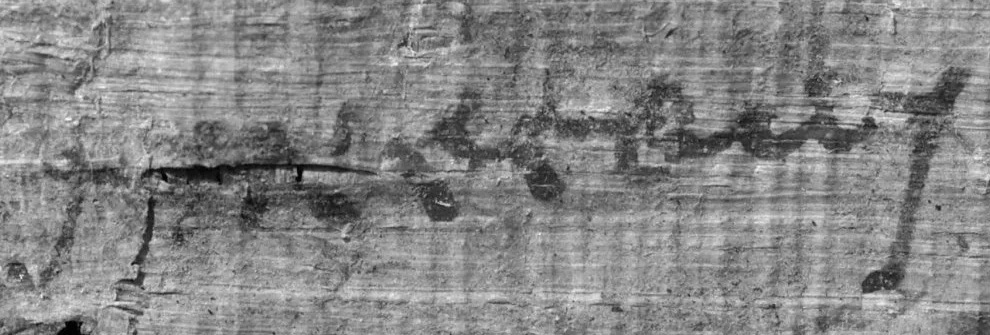
Signature of: cleopatra